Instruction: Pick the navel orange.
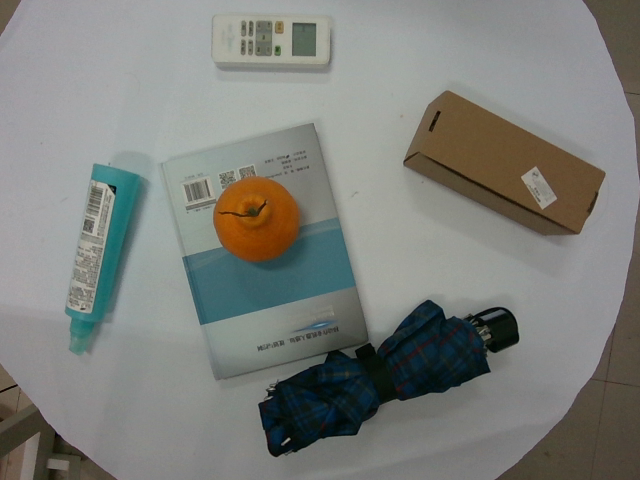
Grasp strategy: vertical